Question: What is the address or location of the property listed in the document?
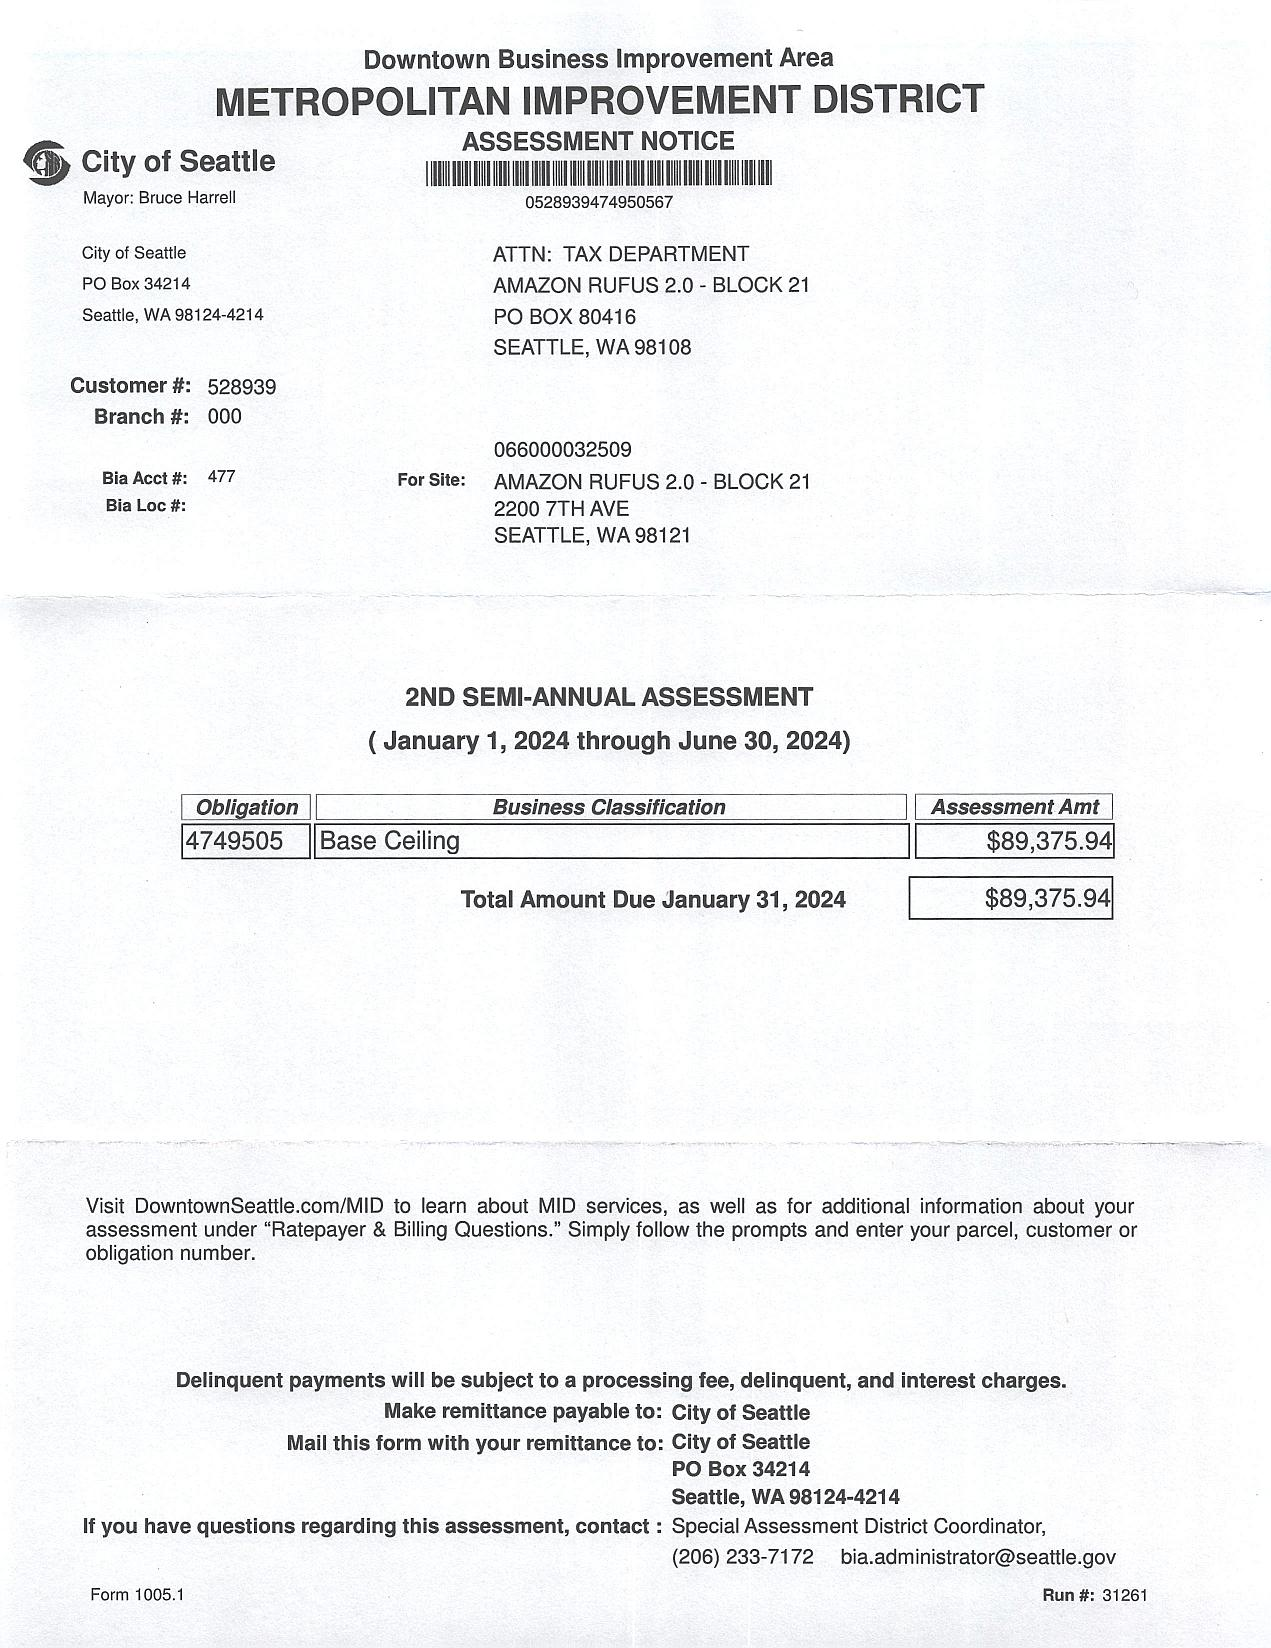
Answer: "2200 7TH AVE, SEATTLE, WA 98121"